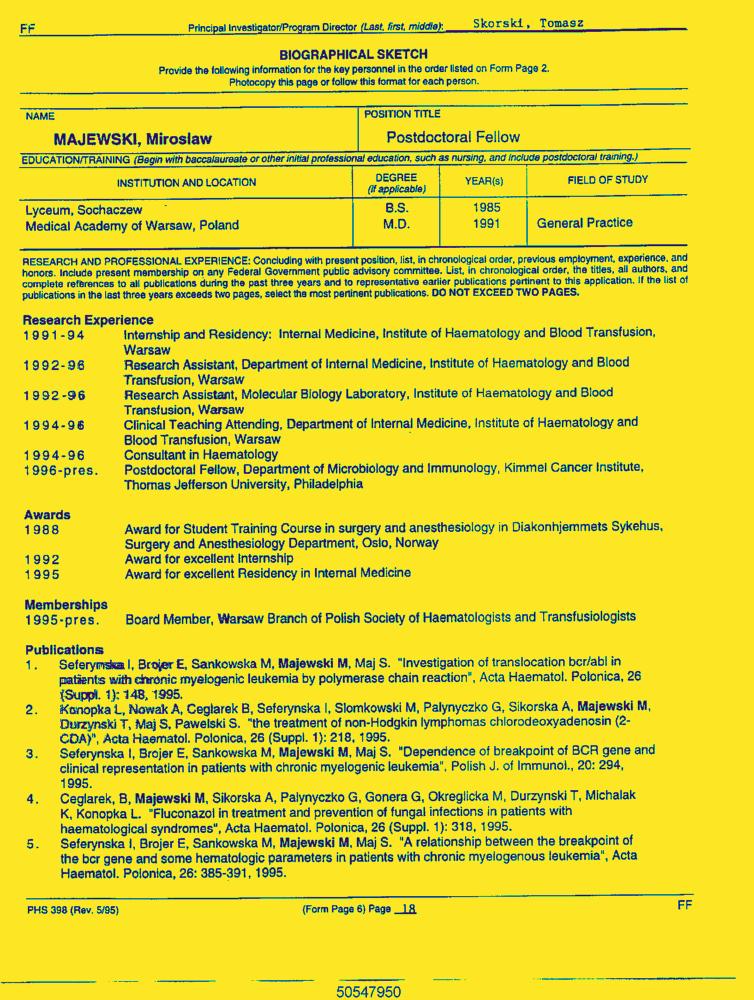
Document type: Resume-Doc